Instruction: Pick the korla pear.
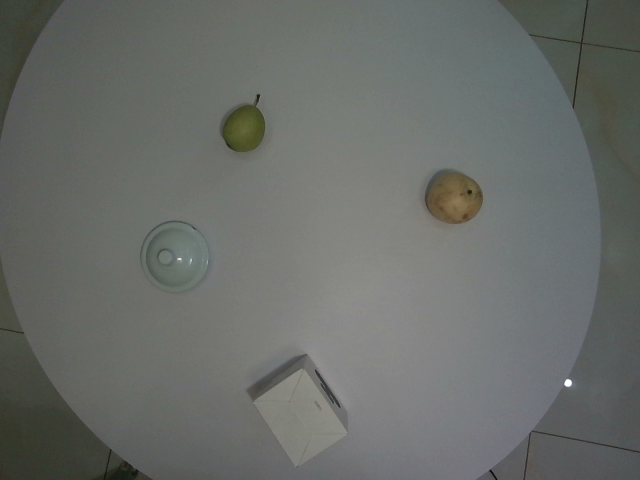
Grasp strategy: vertical